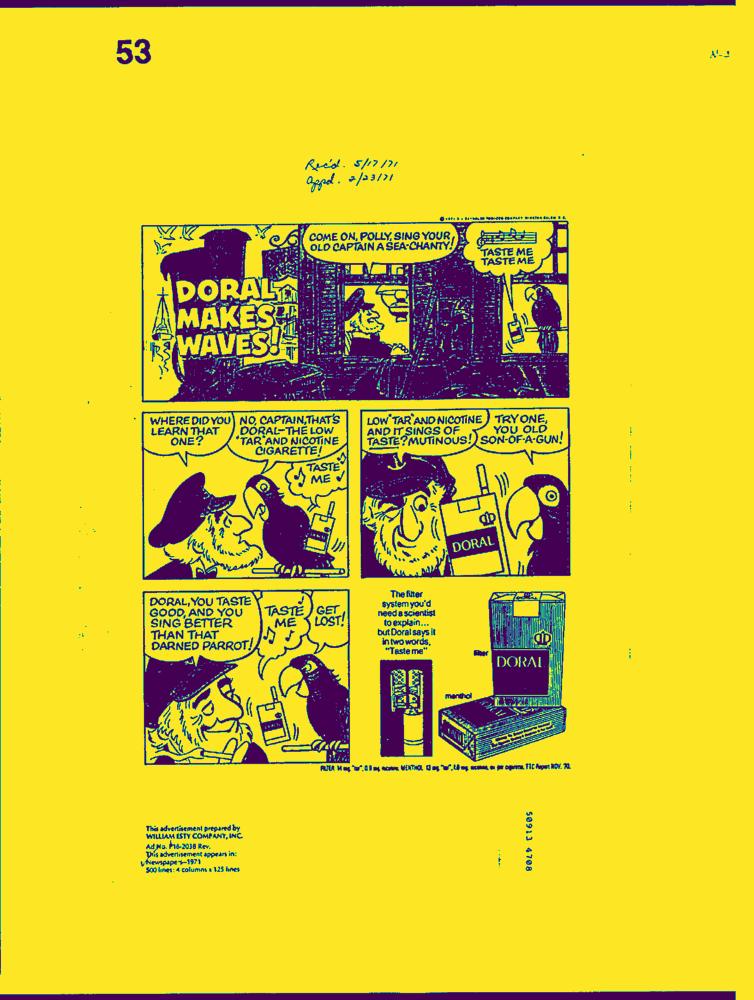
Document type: AD